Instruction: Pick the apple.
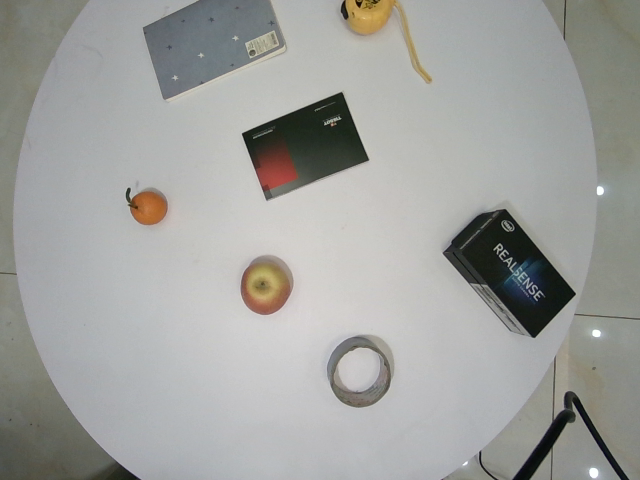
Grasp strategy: vertical